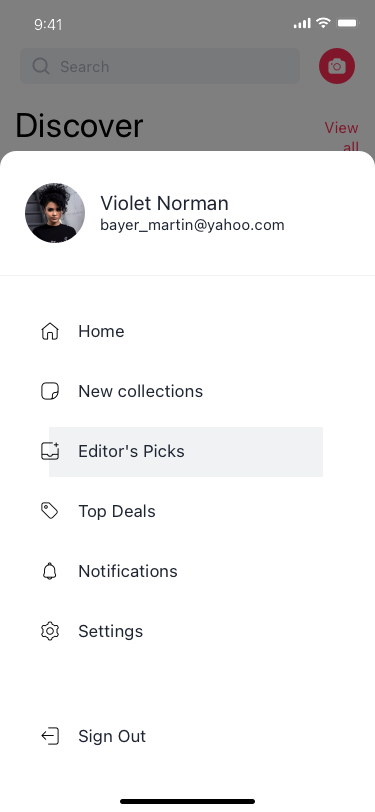
Text in this UI design:
Search
Discover
View all
Planning a vacation to Europe? No doubt you have certain expectations about your upcoming journey.
Perhaps you’re the kind of person who expects to spend your days admiring amazing architecture.
Following
2 hours ago
Bradley Owens
Live
Thomas
Mike West
Featured
Kevin Doyle
Victor Black
Mildred Miles
Jane Barber
1125
1125
348
Violet Norman
Home
New collections
Editor's Picks
Top Deals
Notifications
Settings
Sign Out
bayer_martin@yahoo.com